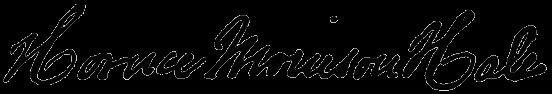
Signature of: horace m hale